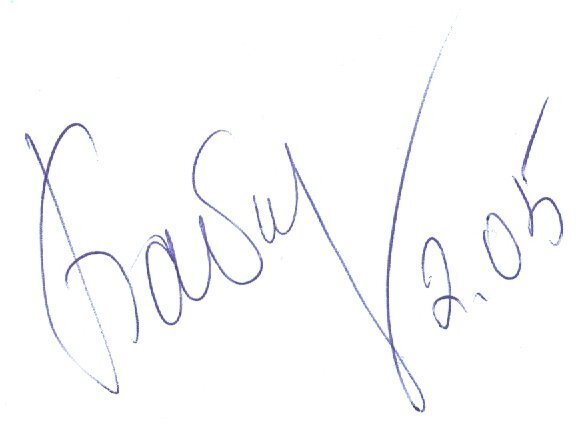
Signature of: inha babakova